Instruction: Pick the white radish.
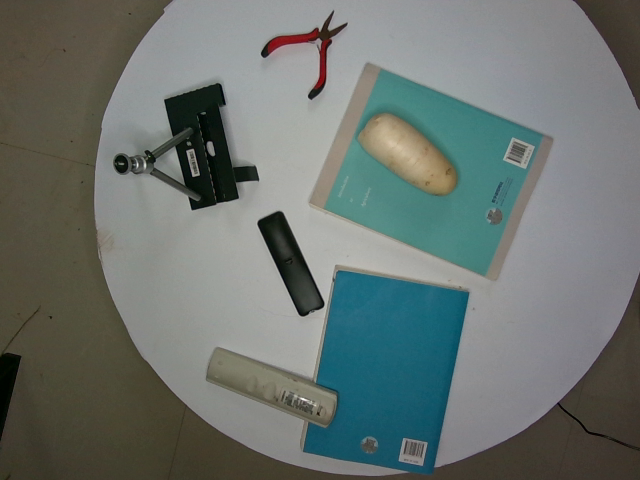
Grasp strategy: vertical